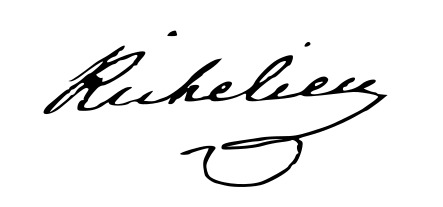
Signature of: armand emmanuel de vignerot du plessis duc de richelieu